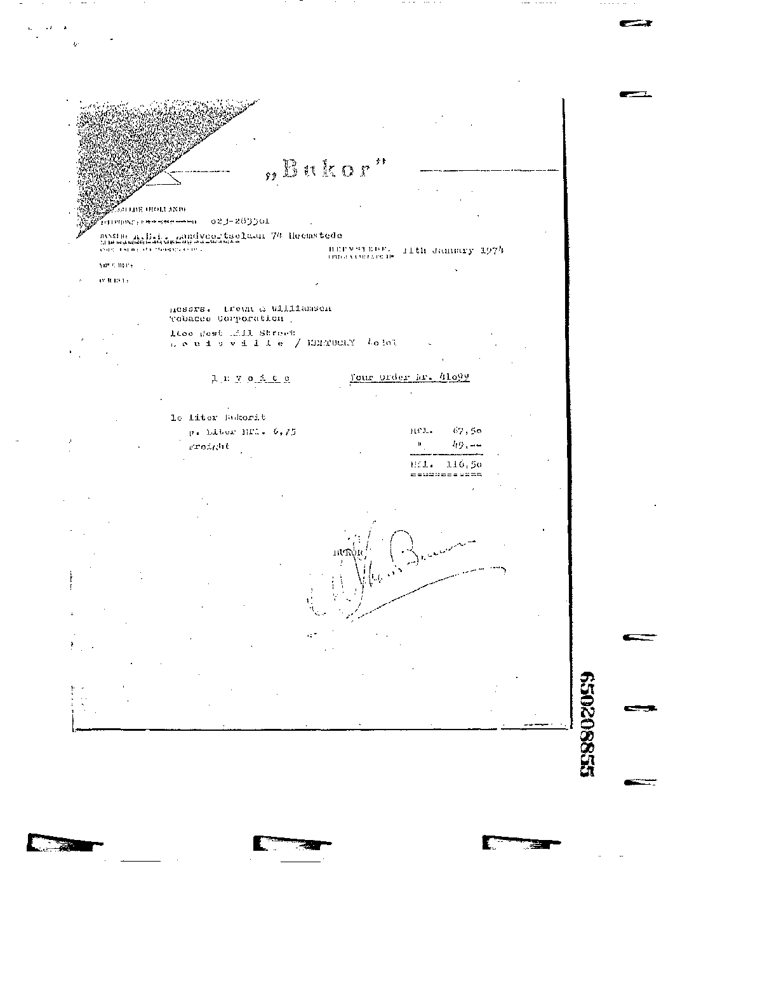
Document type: Invoice